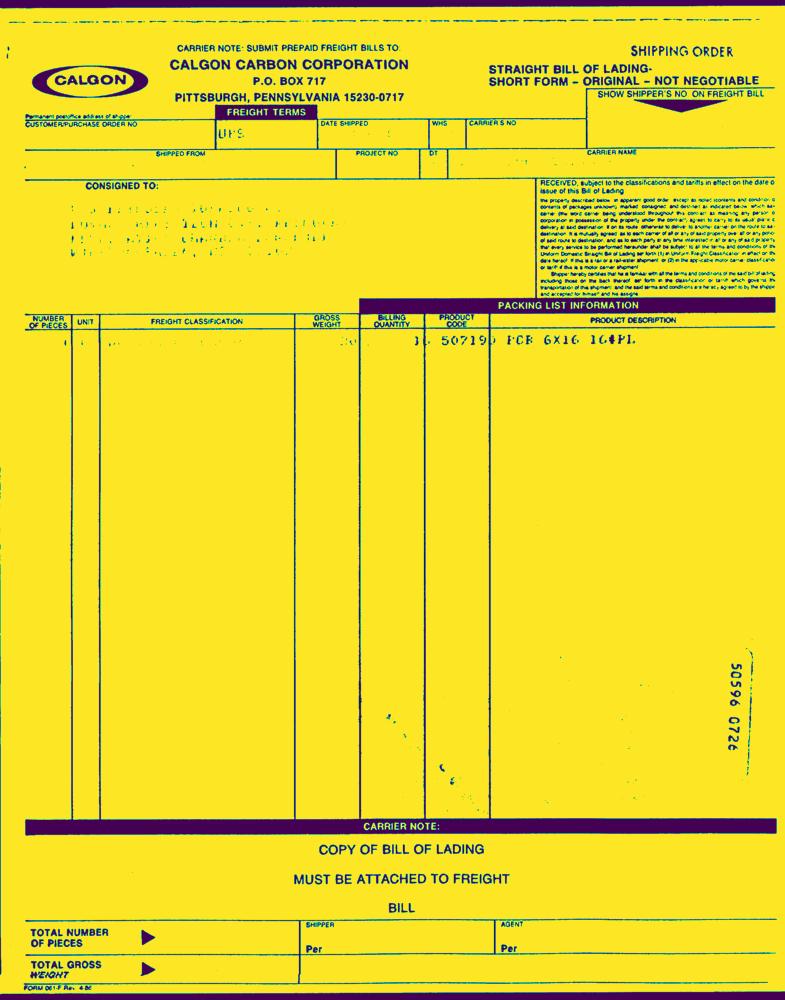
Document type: Invoice-Doc